Question: Explain the disease:
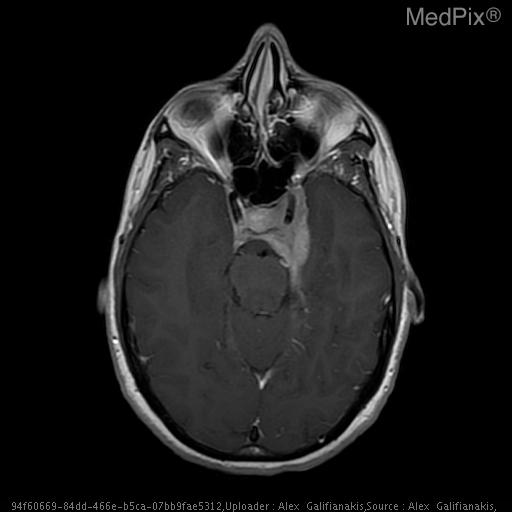
Answer: The disease is discussed as: Meningiomas are the most common extra-axial  tumor and the most common non-glial intracranial tumor.  They are normally solid, well-marginated benign lesions originating from the meninges accounting for 15- 20% of adult brain tumors.  The most common locations include the bilateral convexities, parasagittal regions, parafalcine, sphenoid wing, olfactory groove, and suprasellar region.  The typical appearance of a meningioma is a homogeneous solid tumor.  Nonenhanced computed tomography demonstrates a homogeneous mass that is isodense to intracranial parenchyma. Contrast enhanced scans demonstrate diffusely homogeneous enhancement. MRI is typically isointense to relatively hypointense on T1 weighted images. T2 weighted images generally demonstrate slightly increased signal intensity in relationship to the contiguous gray matter. Gadolinium enhanced MR images demonstrate intense uniform enhancement.  Although meningiomas are histologically benign, they may invade surrounding structures including the dura and bony structures.  On rare occasions, the meningioma may completely penetrate the calvarium to invade the scalp. Meningiomas may occasionally present atypical imaging features such as those seen in cystic, lipoblastic, or angioblastic meningiomas.  Peritumoral edema and ring enhancement may also be seen.